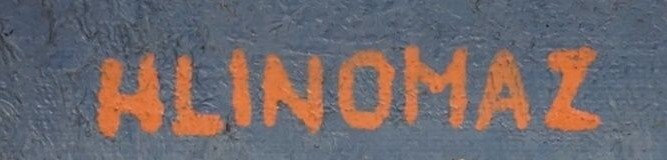
Signature of: josef hlinomaz